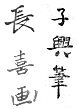
Signature of: eishōsai chōki